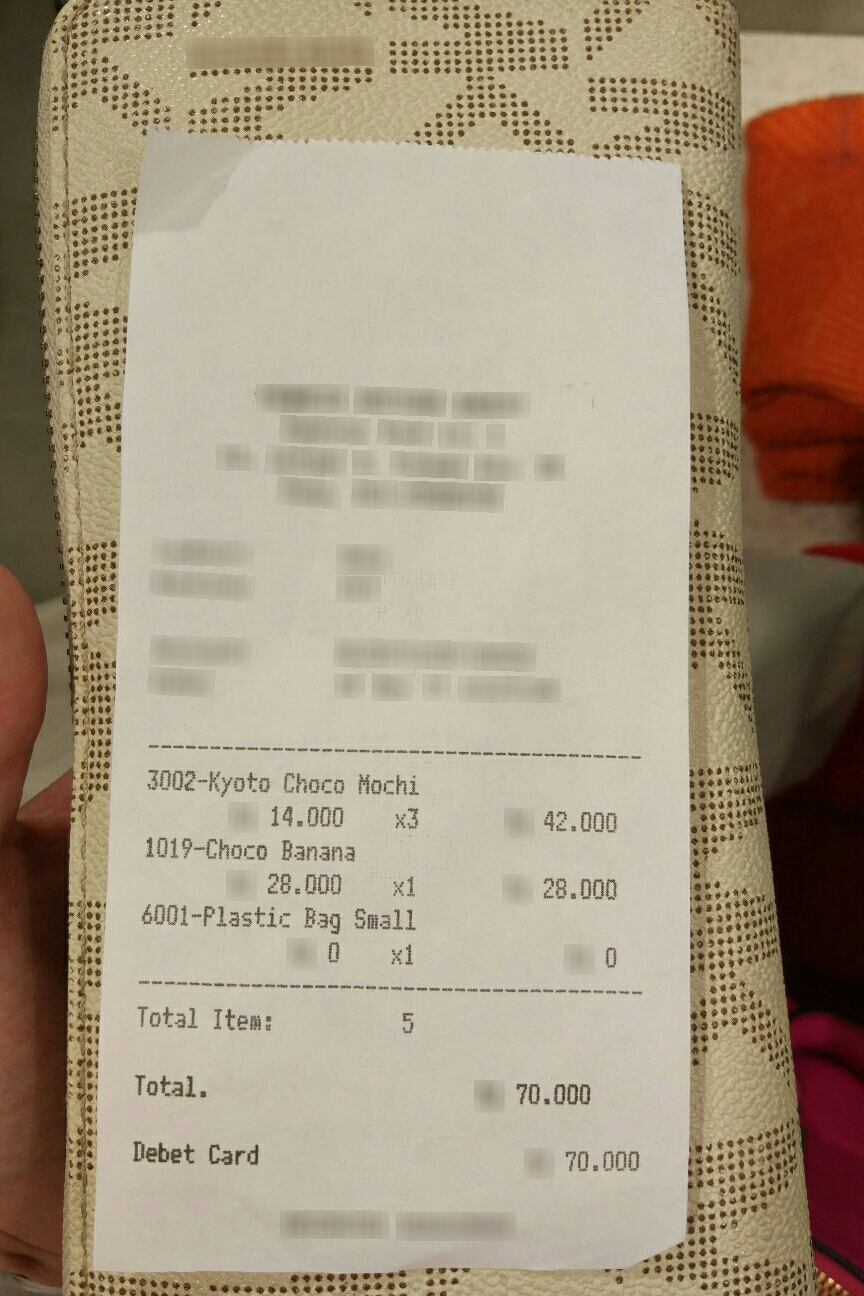
Number of items: 3
Total: 70.000
OCR text regions:
text: Total.
text: 70.000
text: Total
text: Item:
text: 5
text: Debet
text: Card
text: 70.000
text: 3002-Kyoto
text: Choco
text: Mochi
text: 14.000
text: x3
text: 42.000
text: 1019-Choco
text: Banana
text: 28.000
text: x1
text: 28.000
text: 6001-Plastic
text: Bag
text: Small
text: 0
text: x1
text: 0